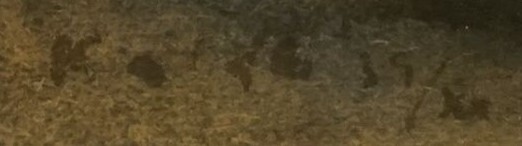
Signature of: františek kaláb